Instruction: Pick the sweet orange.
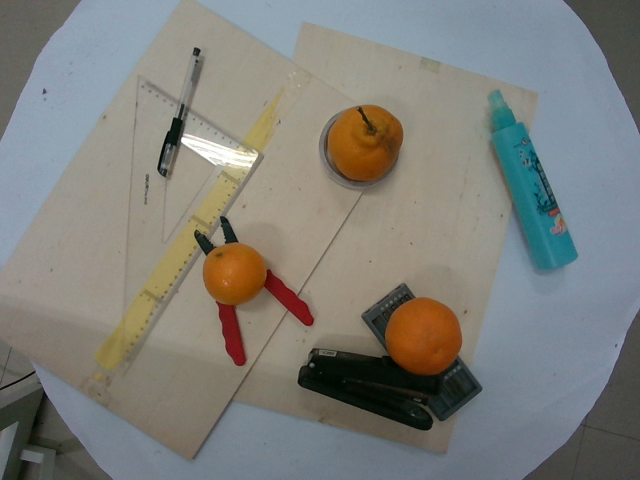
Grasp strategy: vertical